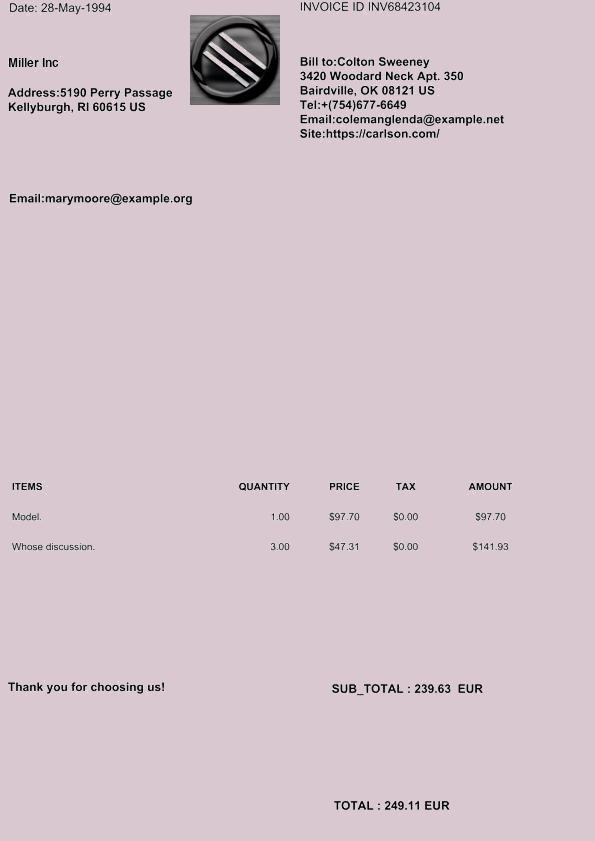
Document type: Invoice